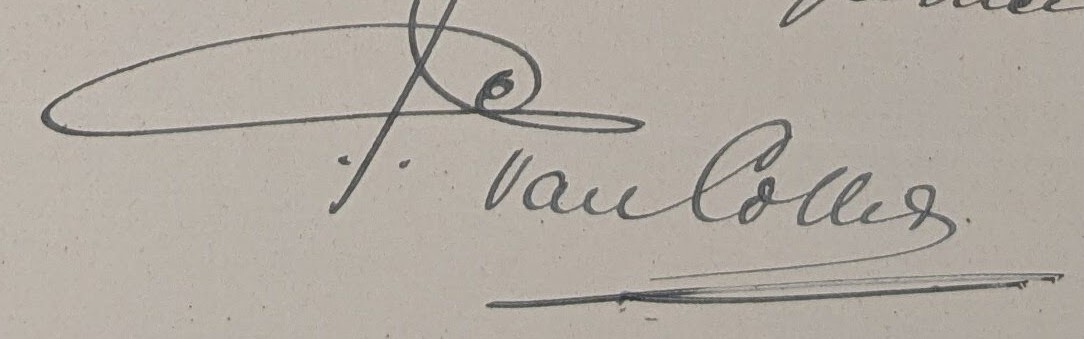
Signature of: q123396581